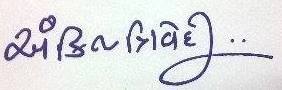
Signature of: ankit trivedi